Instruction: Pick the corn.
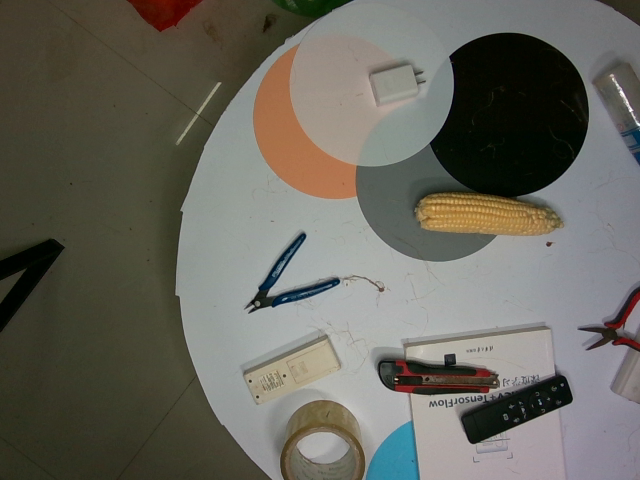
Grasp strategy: vertical